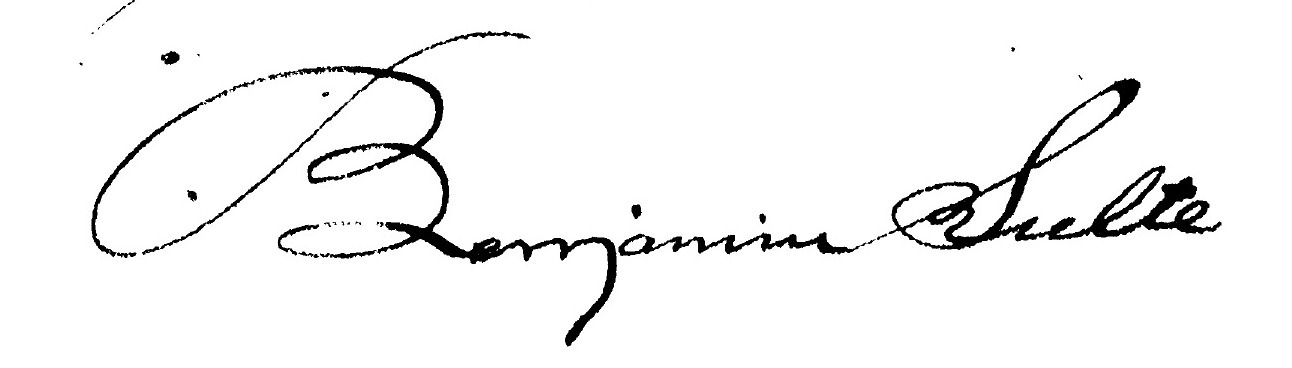
Signature of: benjamin sulte